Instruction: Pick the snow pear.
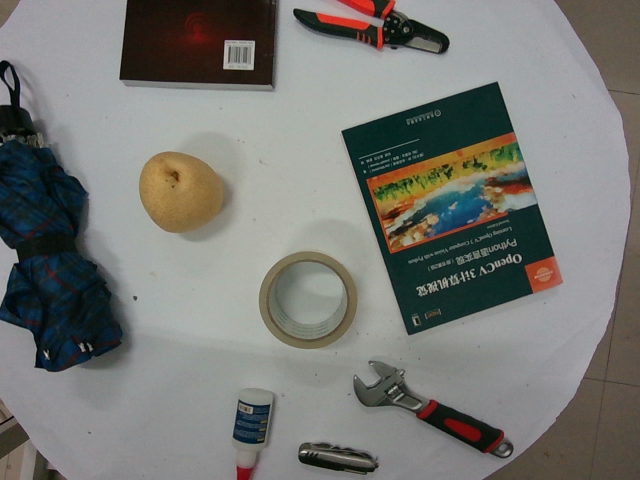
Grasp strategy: vertical